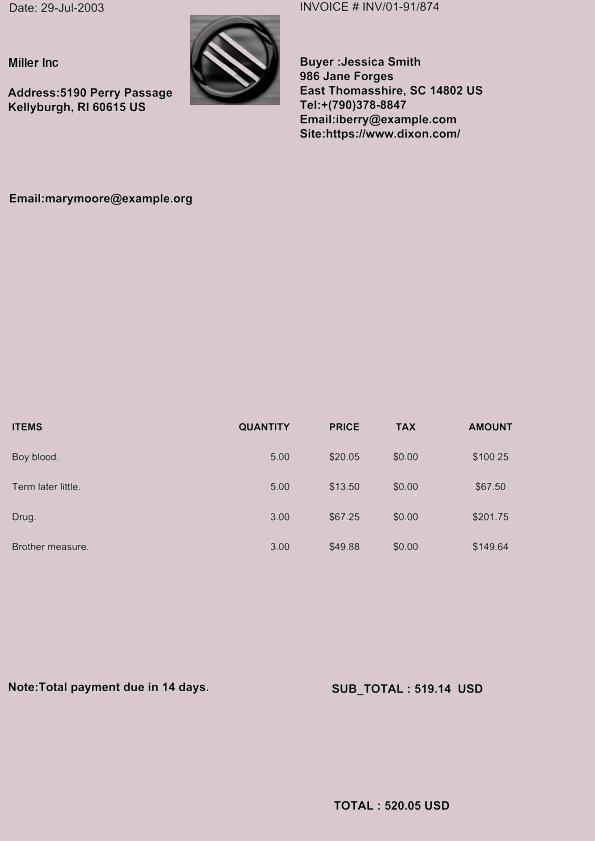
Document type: Invoice